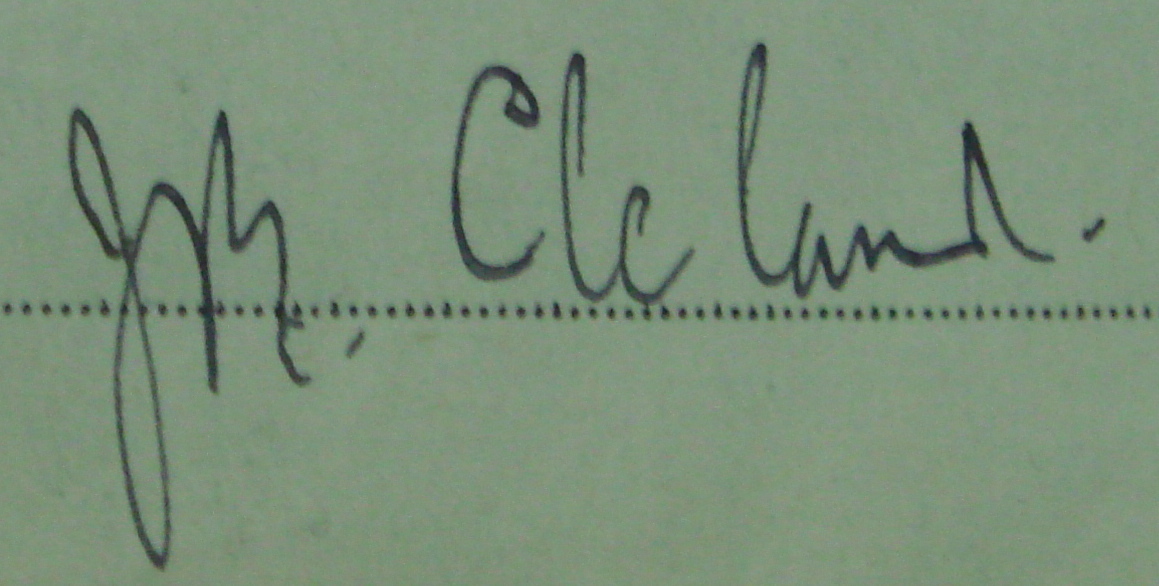
Signature of: john burton cleland